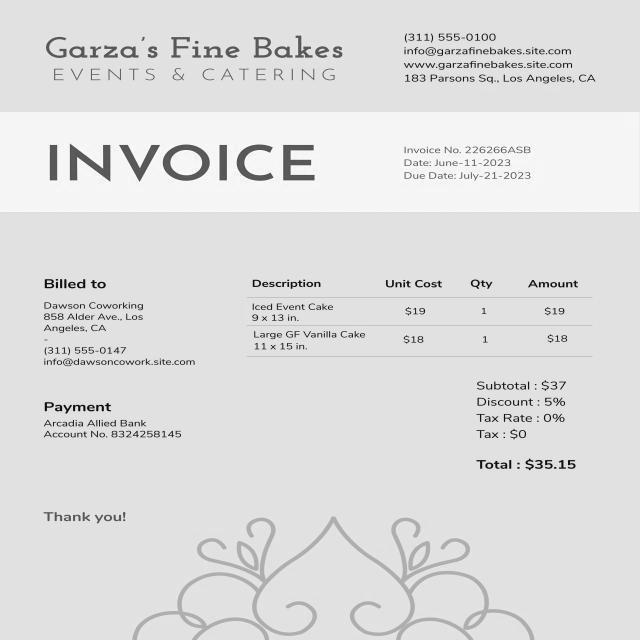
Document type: Invoice